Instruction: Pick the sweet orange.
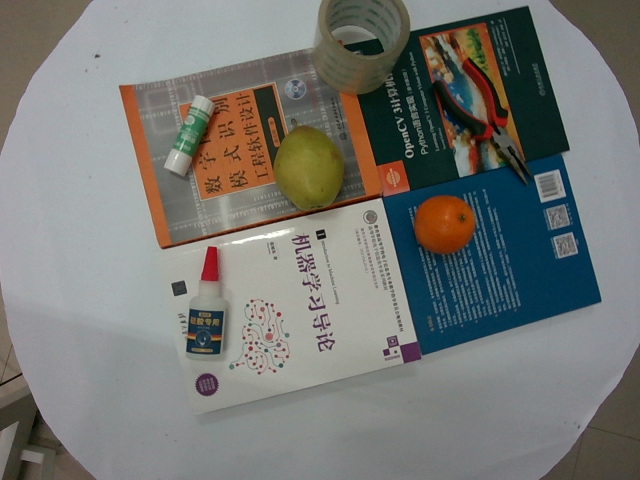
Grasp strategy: vertical